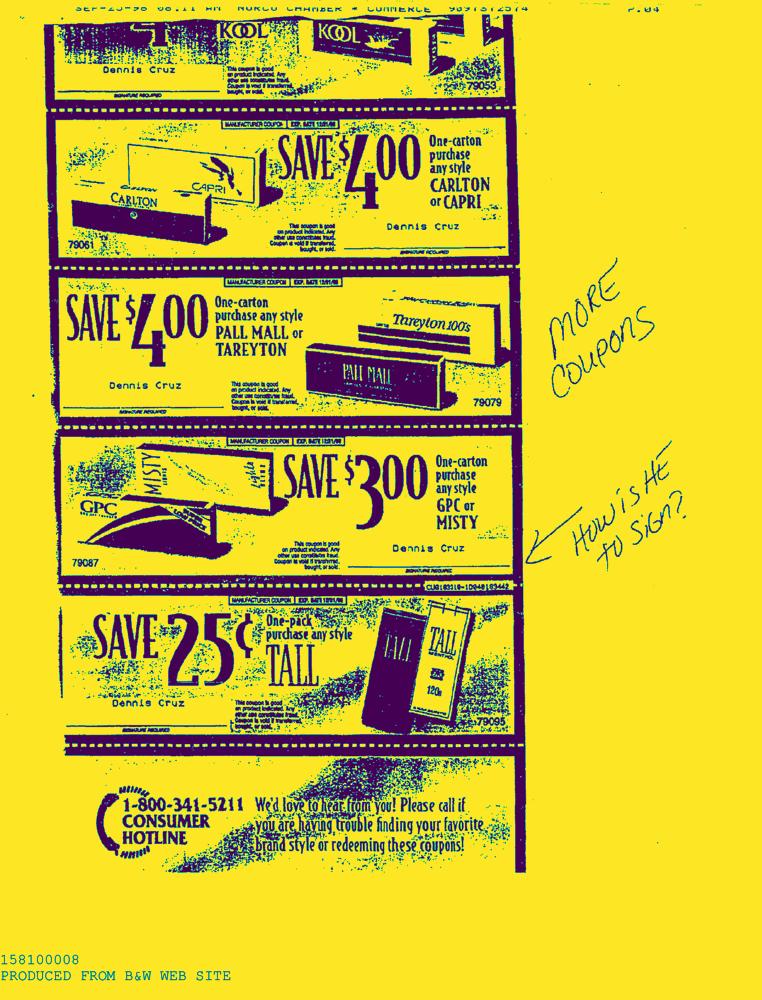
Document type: AD